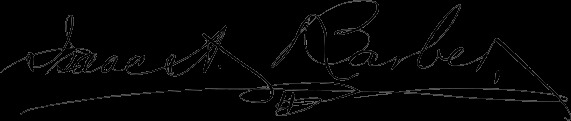
Signature of: isaac ambrose barber